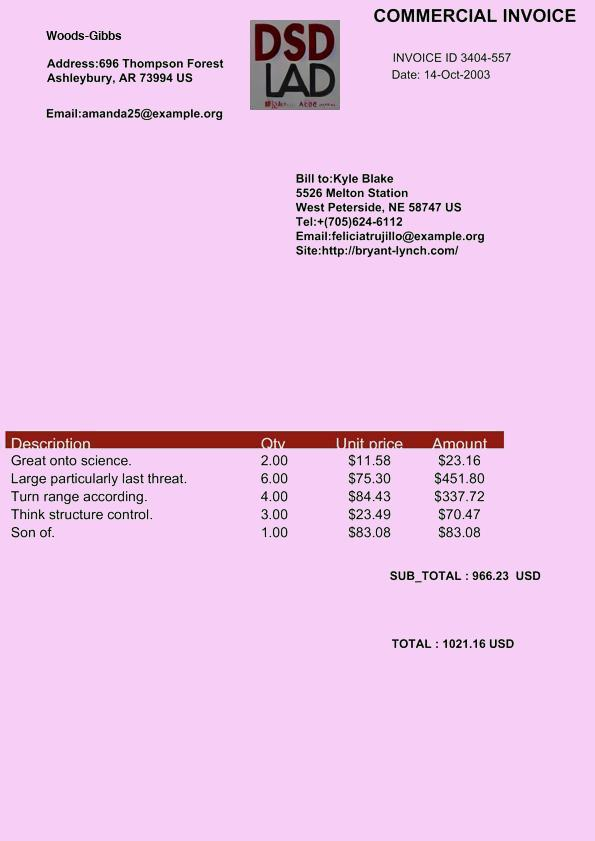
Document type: Invoice